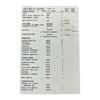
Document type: Invoice